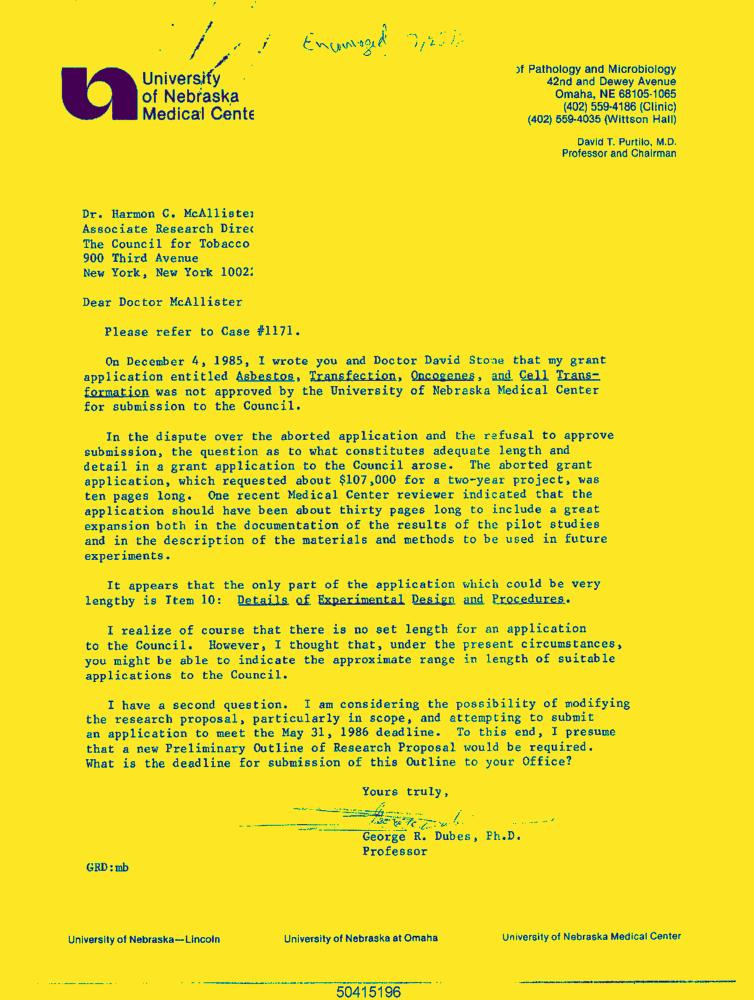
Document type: Letter-Doc